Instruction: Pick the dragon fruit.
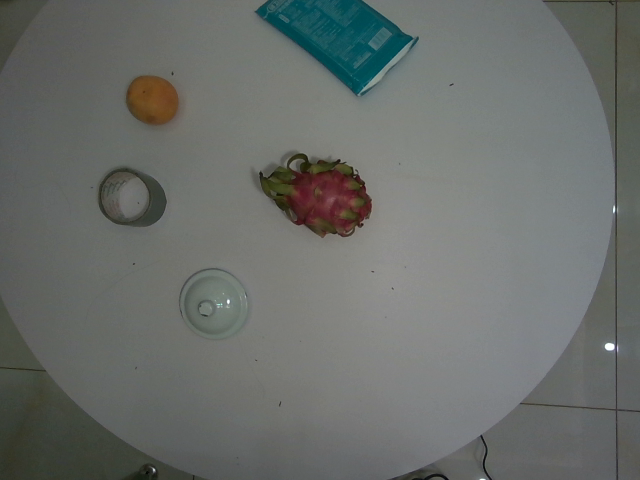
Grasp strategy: vertical